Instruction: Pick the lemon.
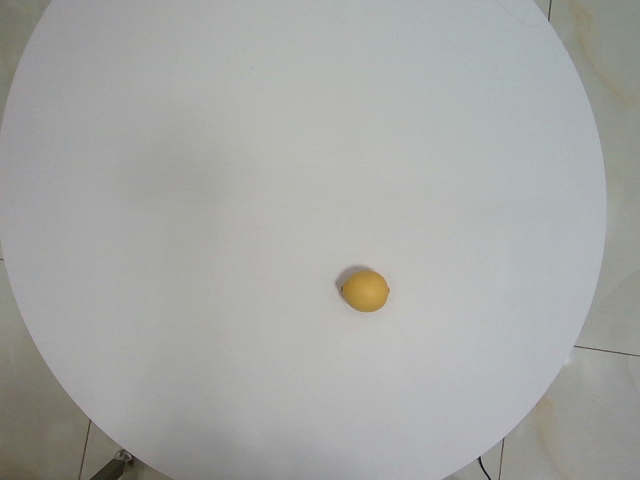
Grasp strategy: vertical